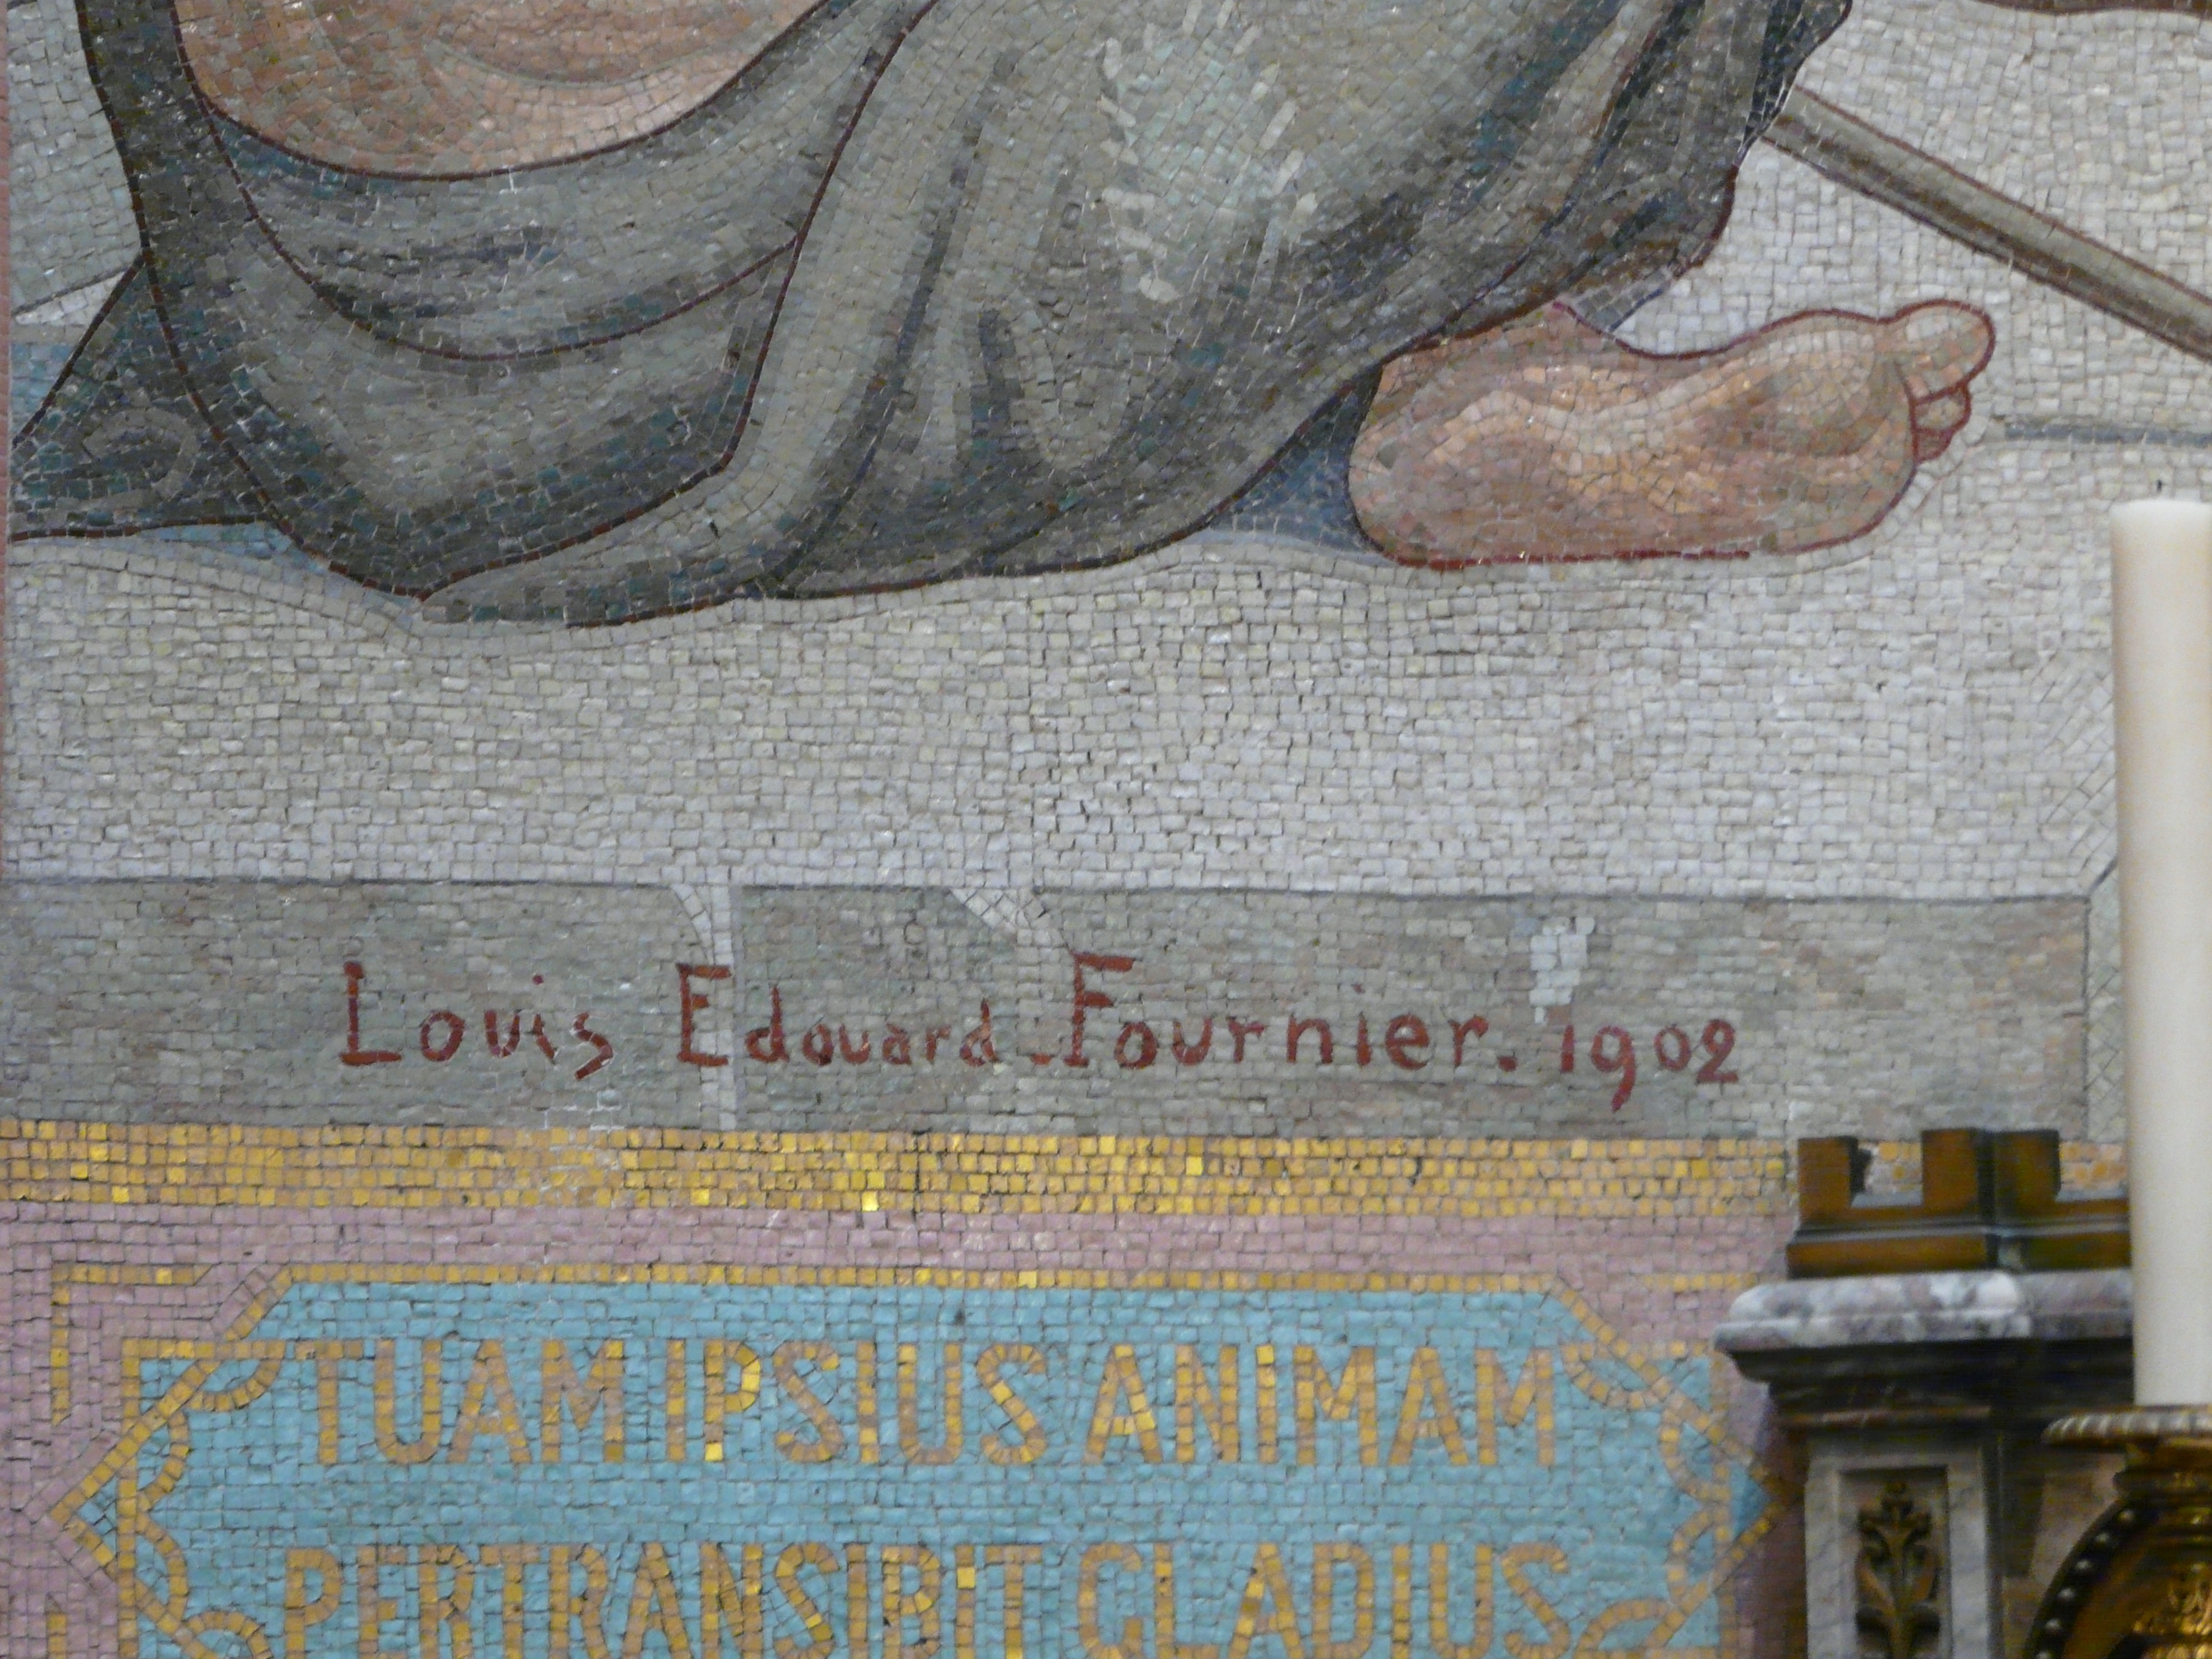
Signature of: louis édouard fournier